Question: What jurisdiction, city, or county is the document associated with?
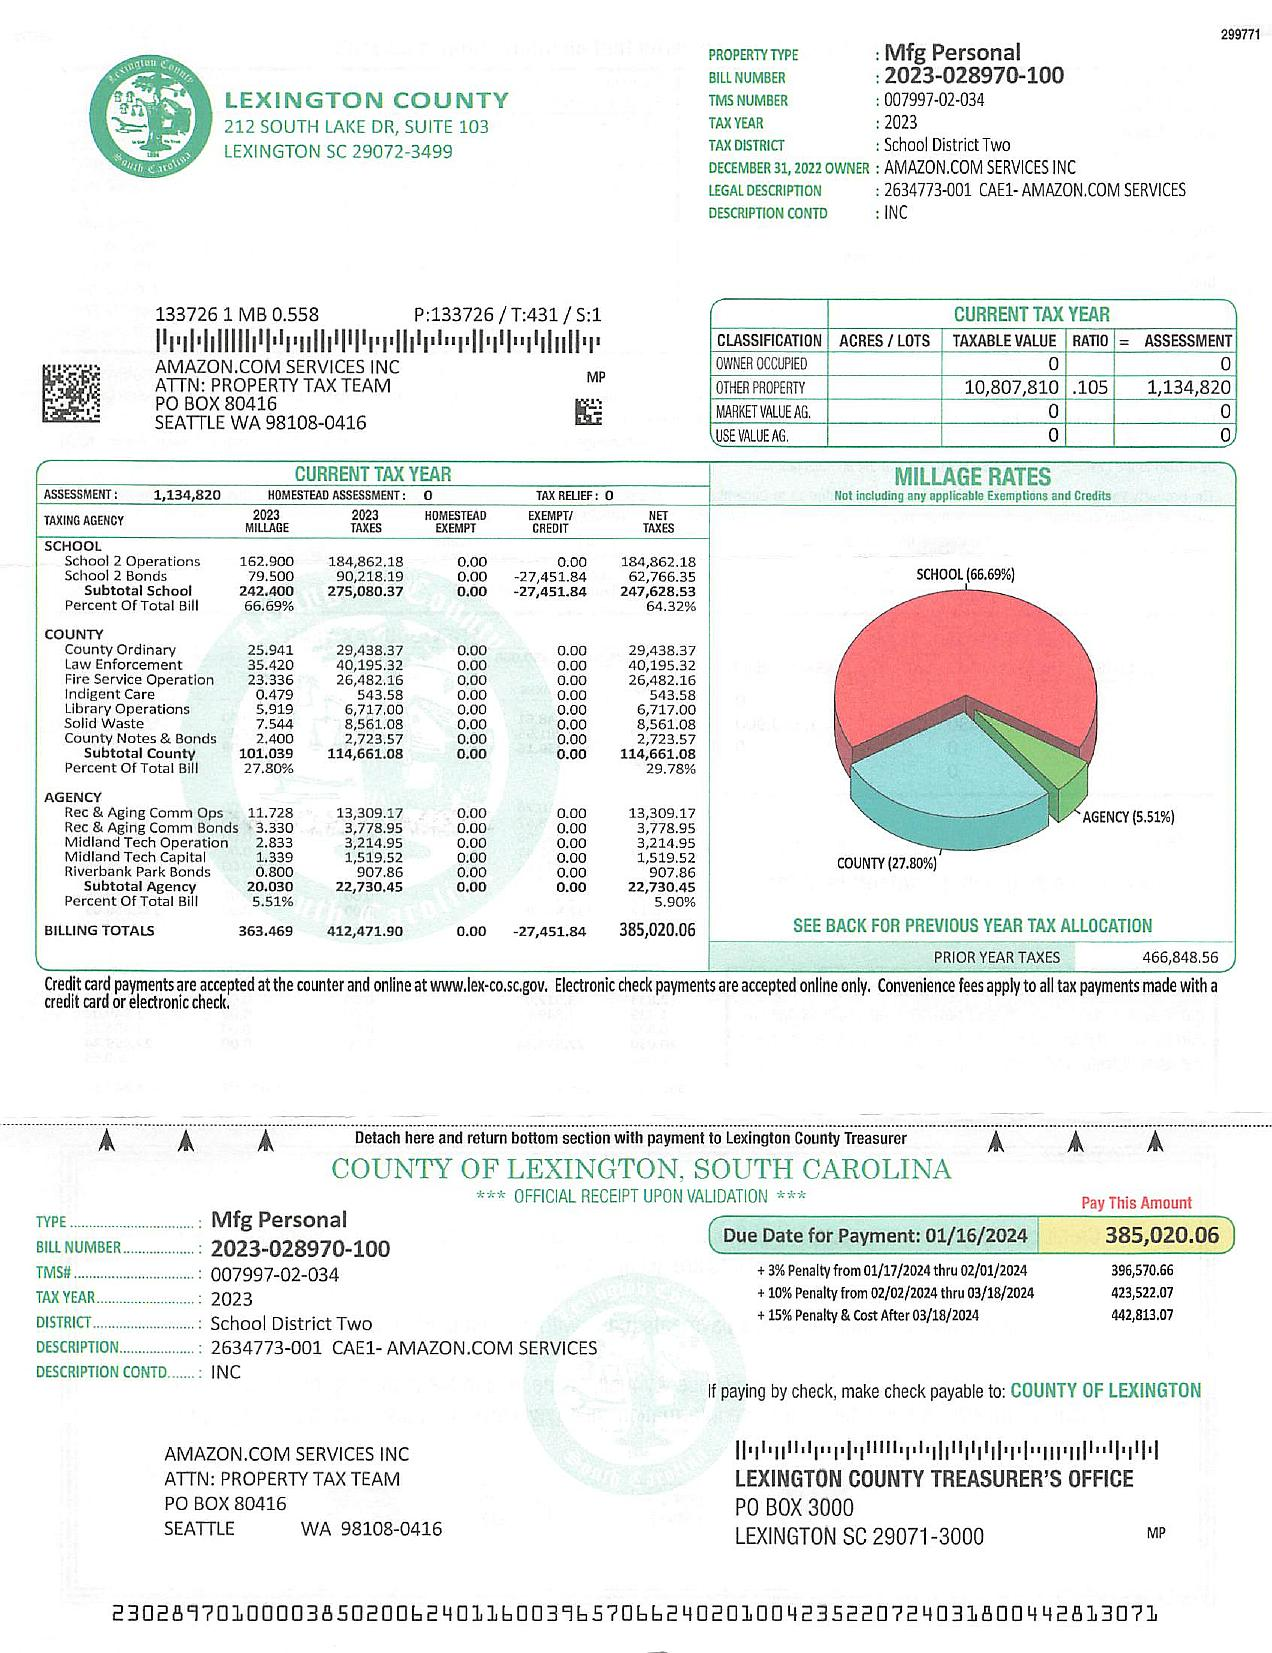
Answer: "Lexington County"